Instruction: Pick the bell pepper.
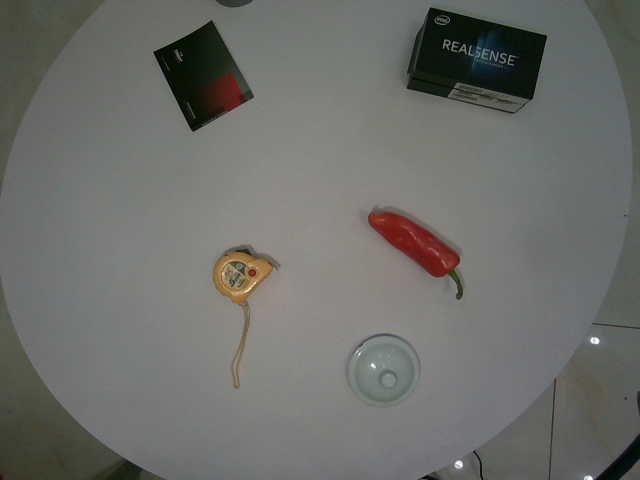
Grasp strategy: vertical